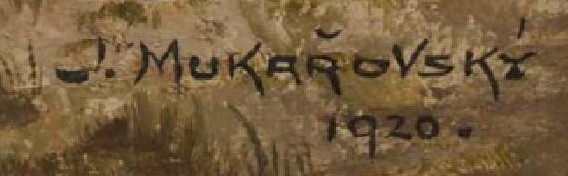
Signature of: josef mukařovský